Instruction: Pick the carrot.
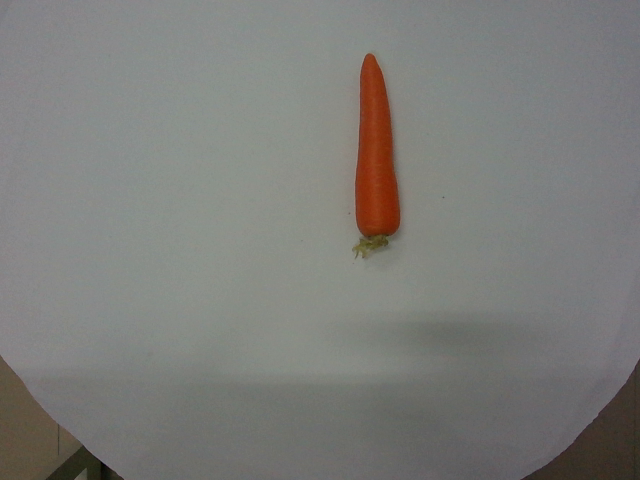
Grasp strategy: vertical